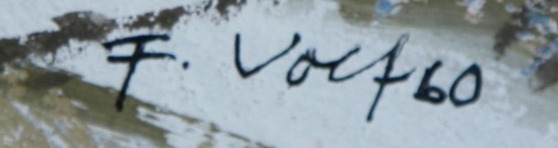
Signature of: františek volf